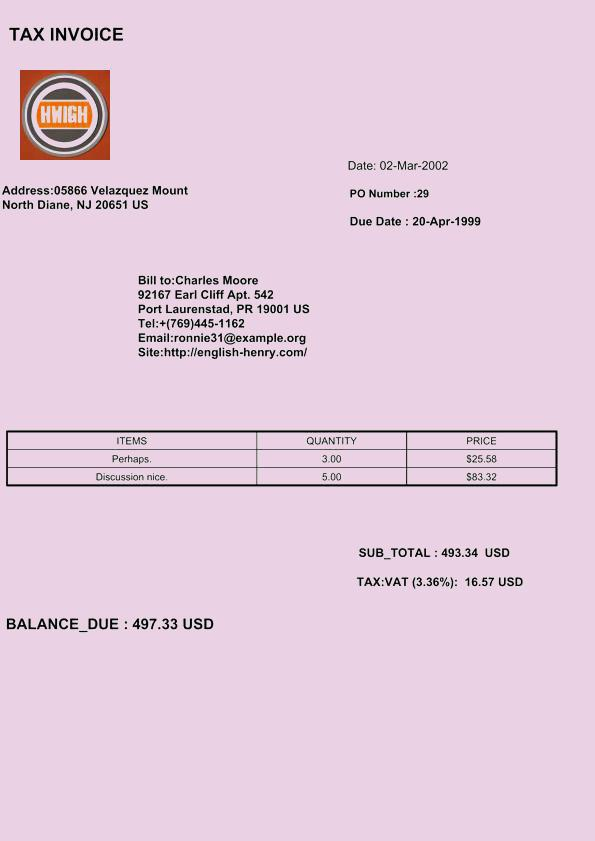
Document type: Invoice